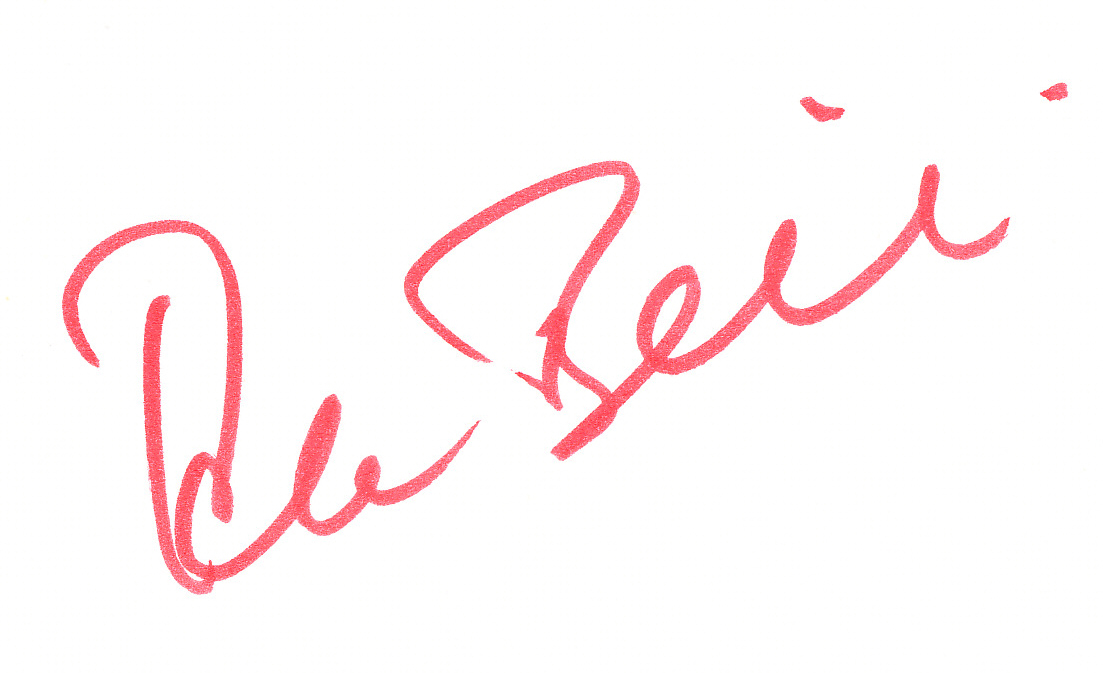
Signature of: peter beil